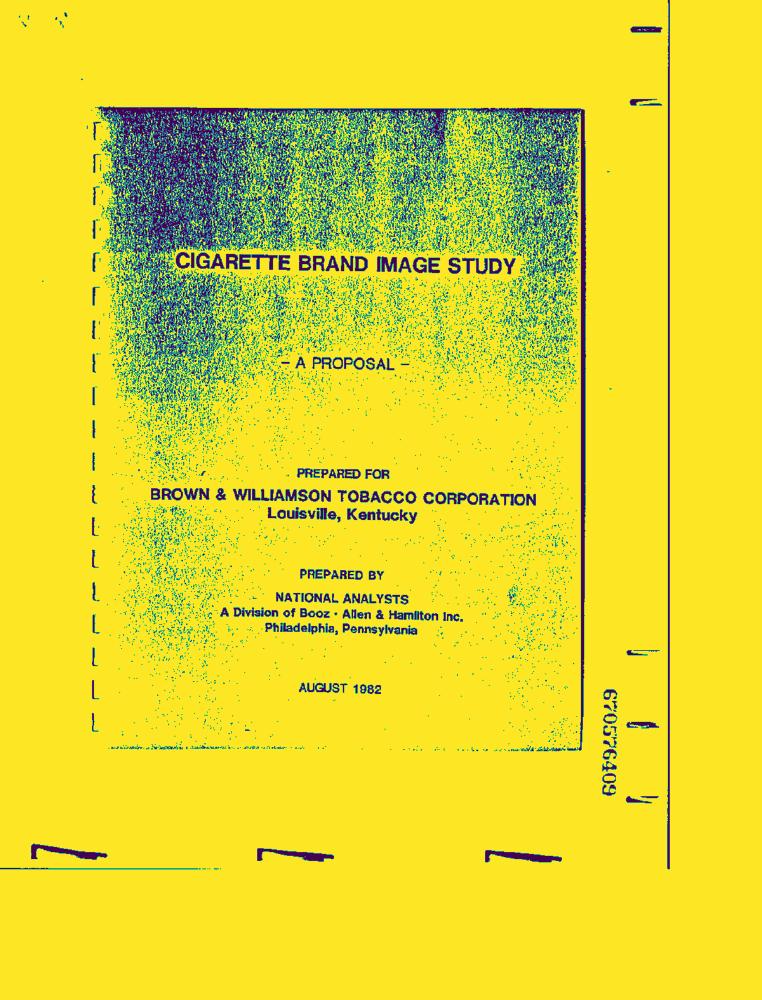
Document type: Resume-Doc